Question: In what way does the history help explain the case?
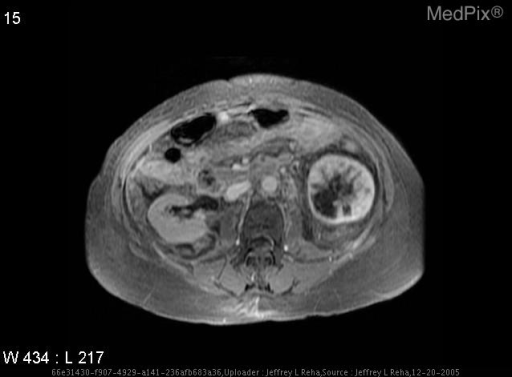
Answer: The patient's history of The patient was a 39 y/o female admitted for a laproscopic BSO.  On the night of surgery the patient became anuric and was noted to have an increasing BUN and creatinine. is key in understanding the case.